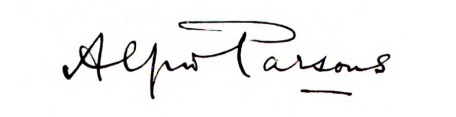
Signature of: alfred parsons